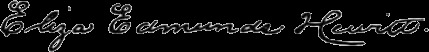
Signature of: eliza edmunds hewitt